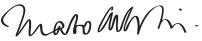
Signature of: thabo mbeki